Question: How is the history relevant to the case?
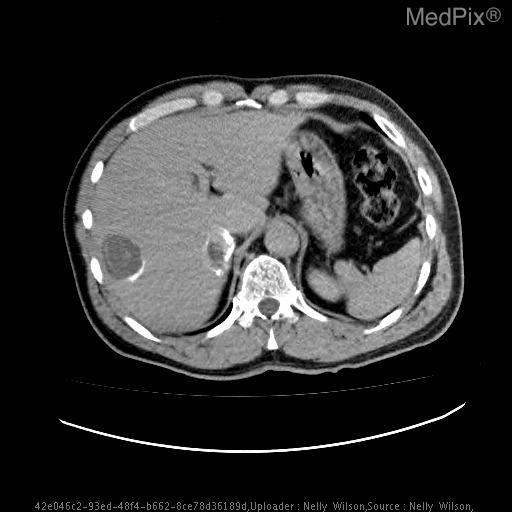
Answer: The patient's history of Injured in motor vehicle accident with comminuted tibial plateau fracture.  Abdomen/pelvis CT imaging included in trauma work-up. is key in understanding the case.